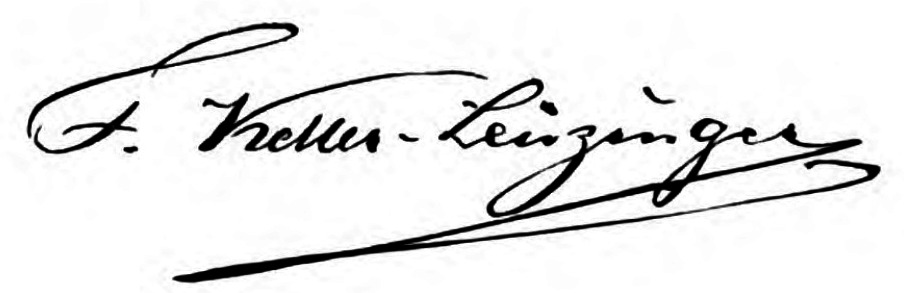
Signature of: franz keller leuzinger